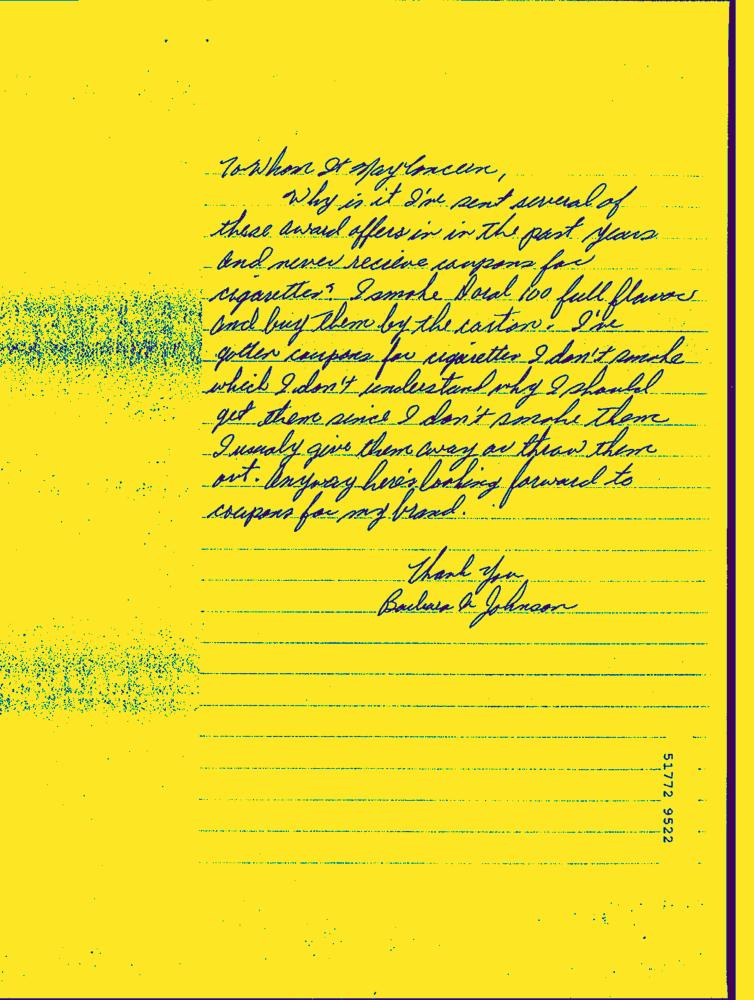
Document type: Hand-Written